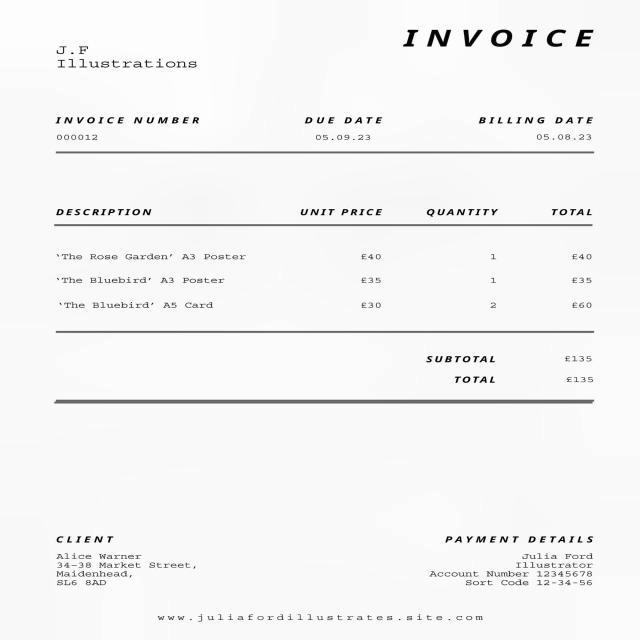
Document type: Invoice